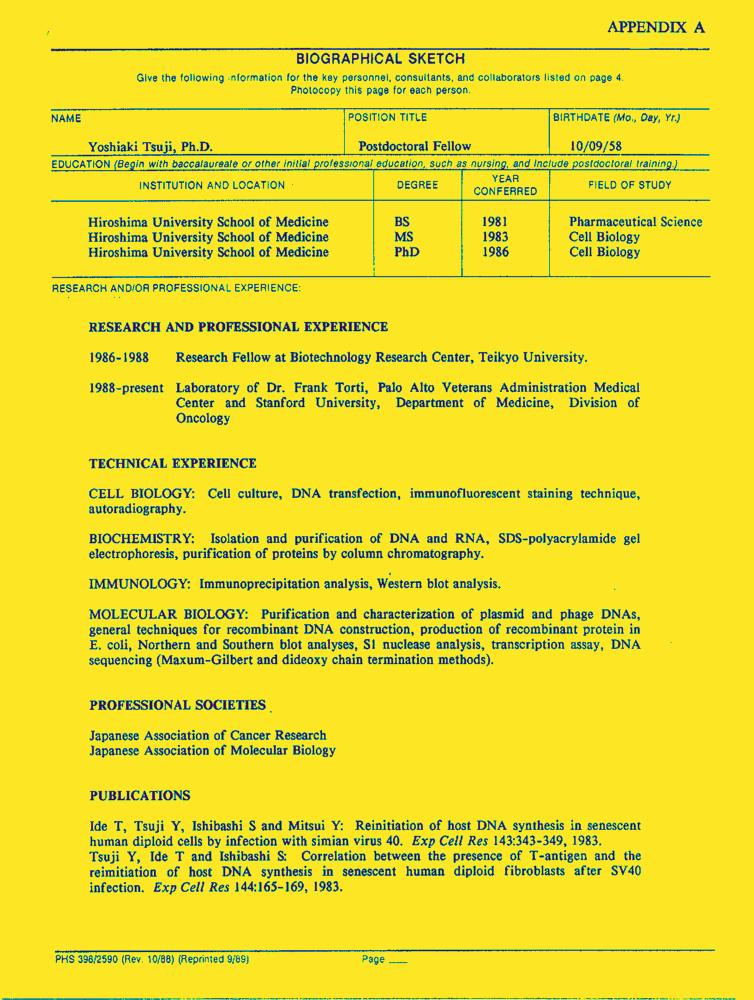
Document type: Resume-Doc